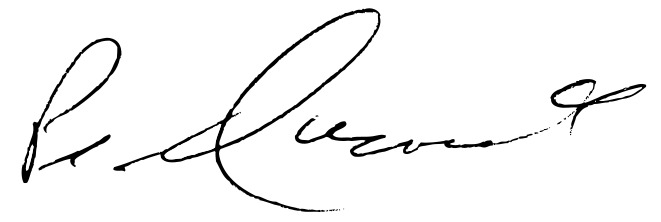
Signature of: óscar gonzález quevedo bruzón